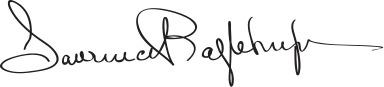
Signature of: lawrence eagleburger